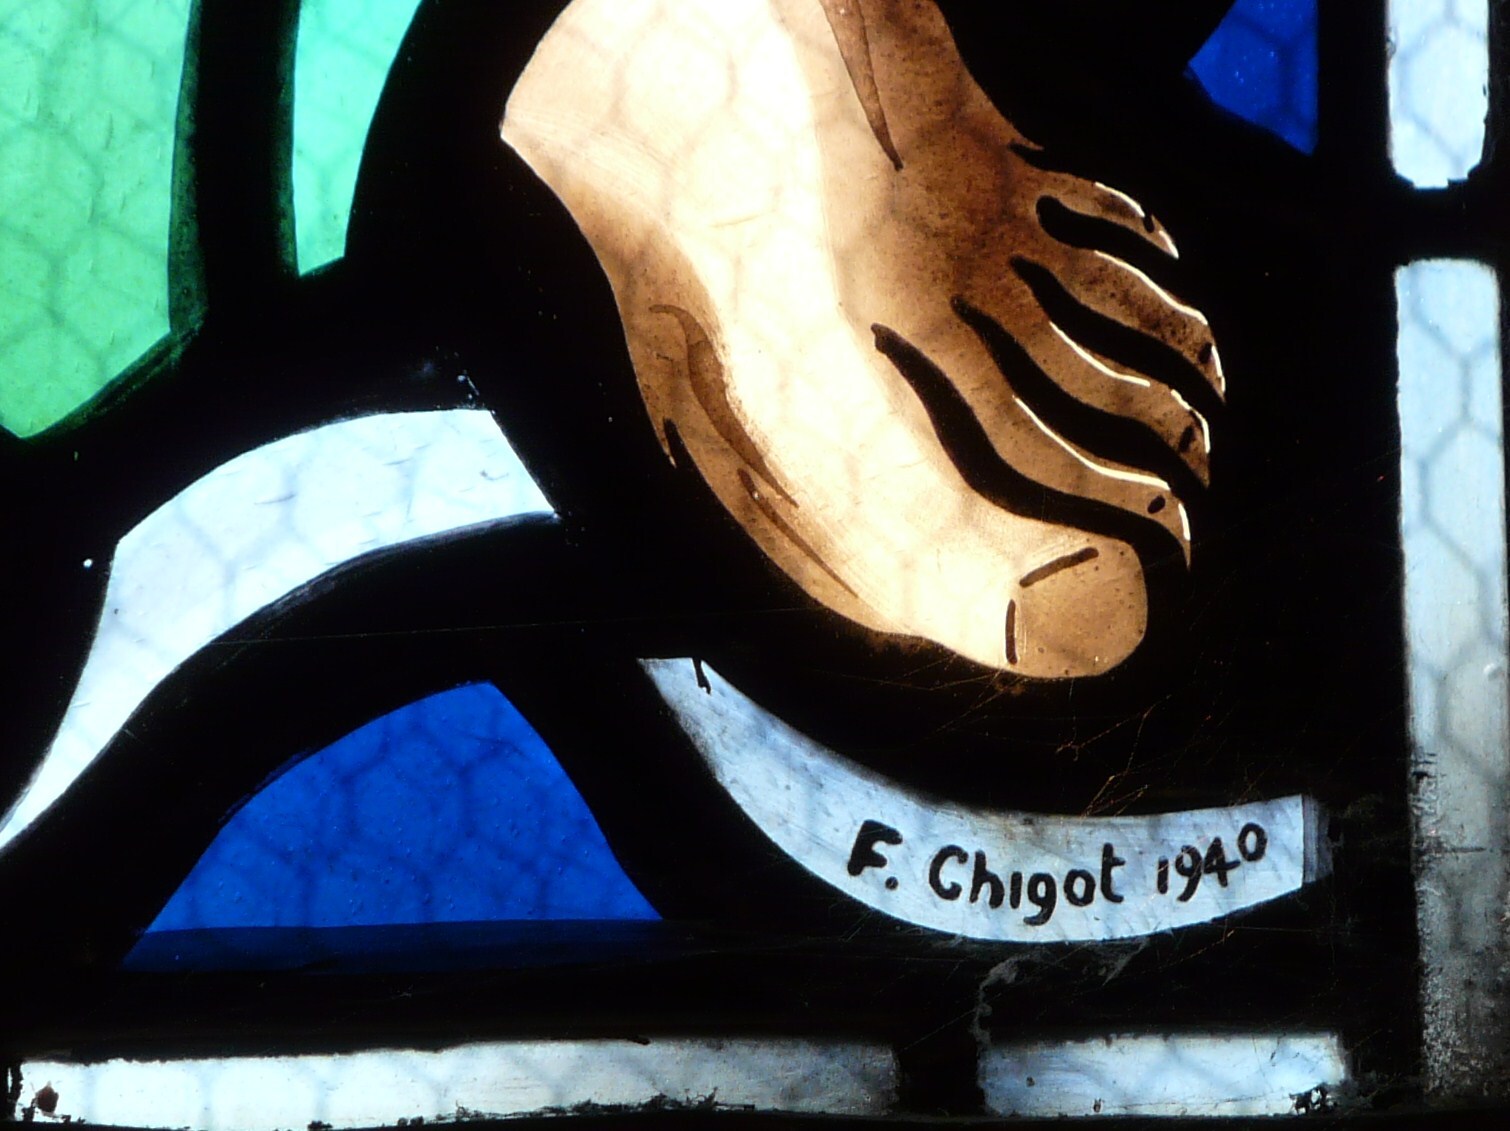
Signature of: francis chigot